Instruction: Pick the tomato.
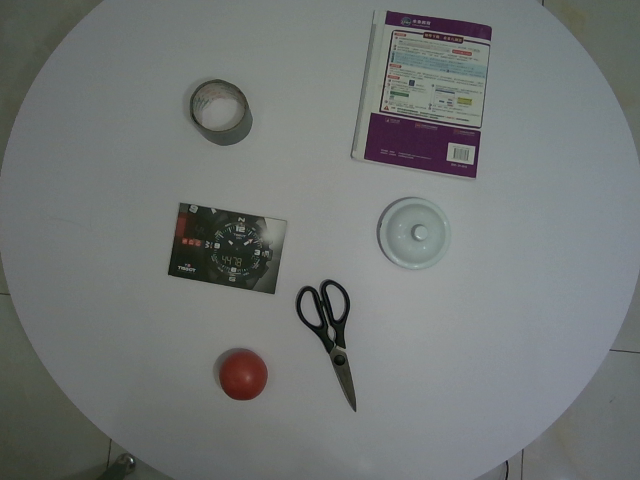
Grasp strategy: vertical